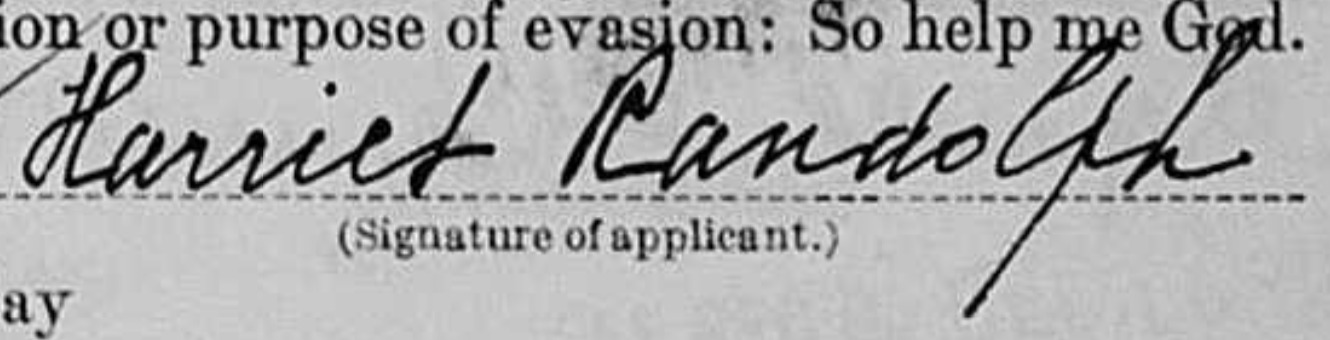
Signature of: harriet randolph